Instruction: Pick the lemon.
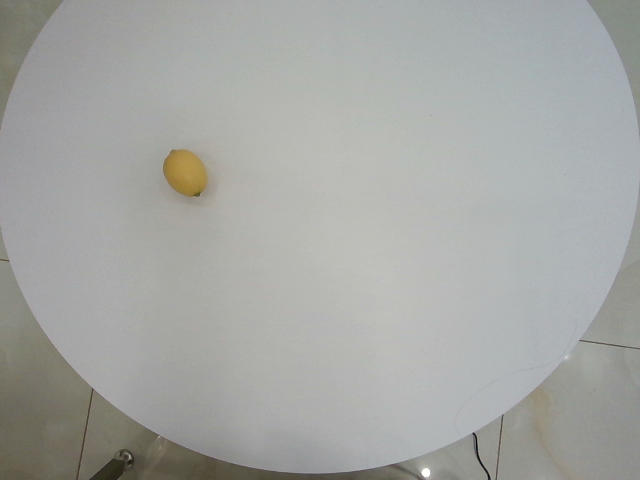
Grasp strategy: vertical